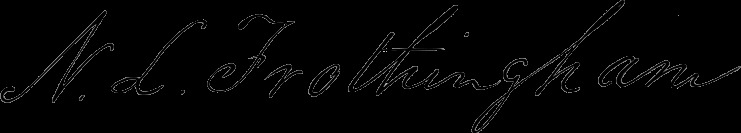
Signature of: nathaniel langdon frothingham